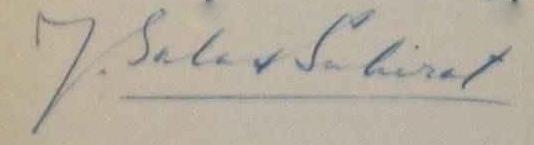
Signature of: josé salas subirat